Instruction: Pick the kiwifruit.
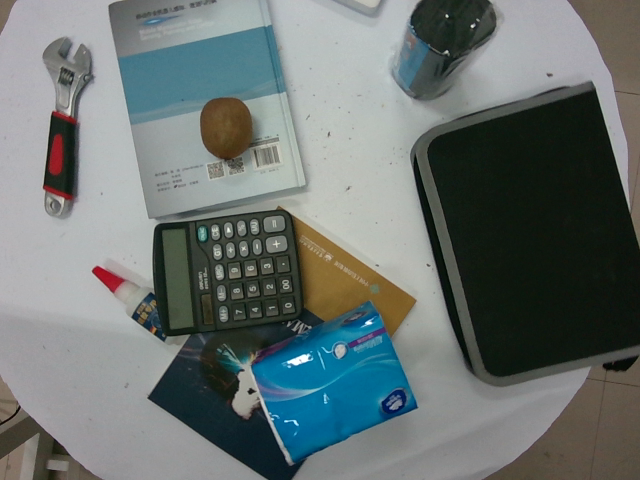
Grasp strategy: vertical